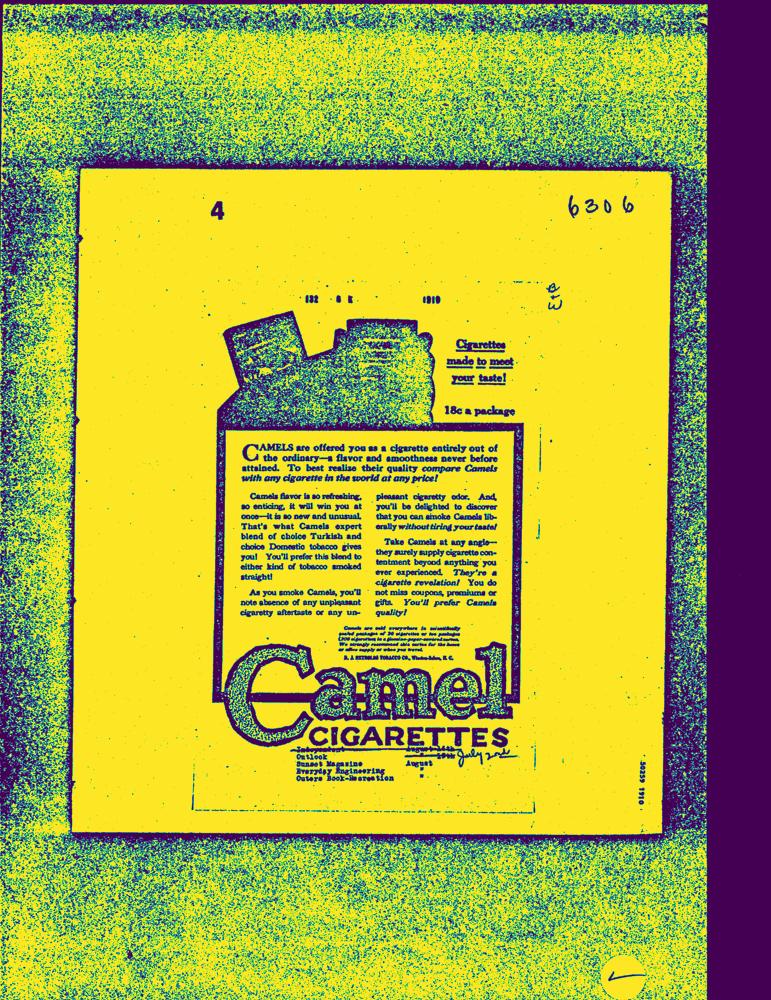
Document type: AD